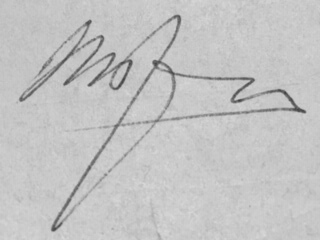
Signature of: q97279267